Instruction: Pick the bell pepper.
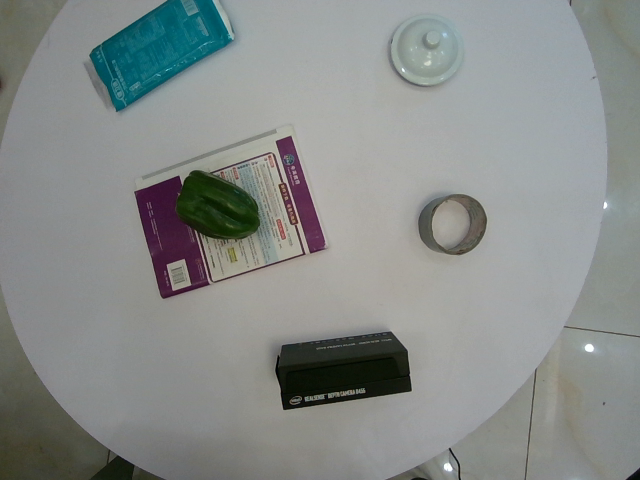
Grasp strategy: vertical